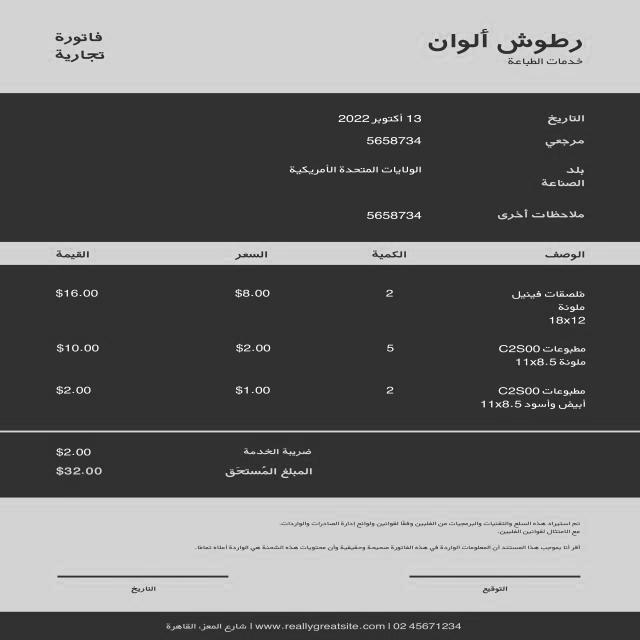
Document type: Invoice